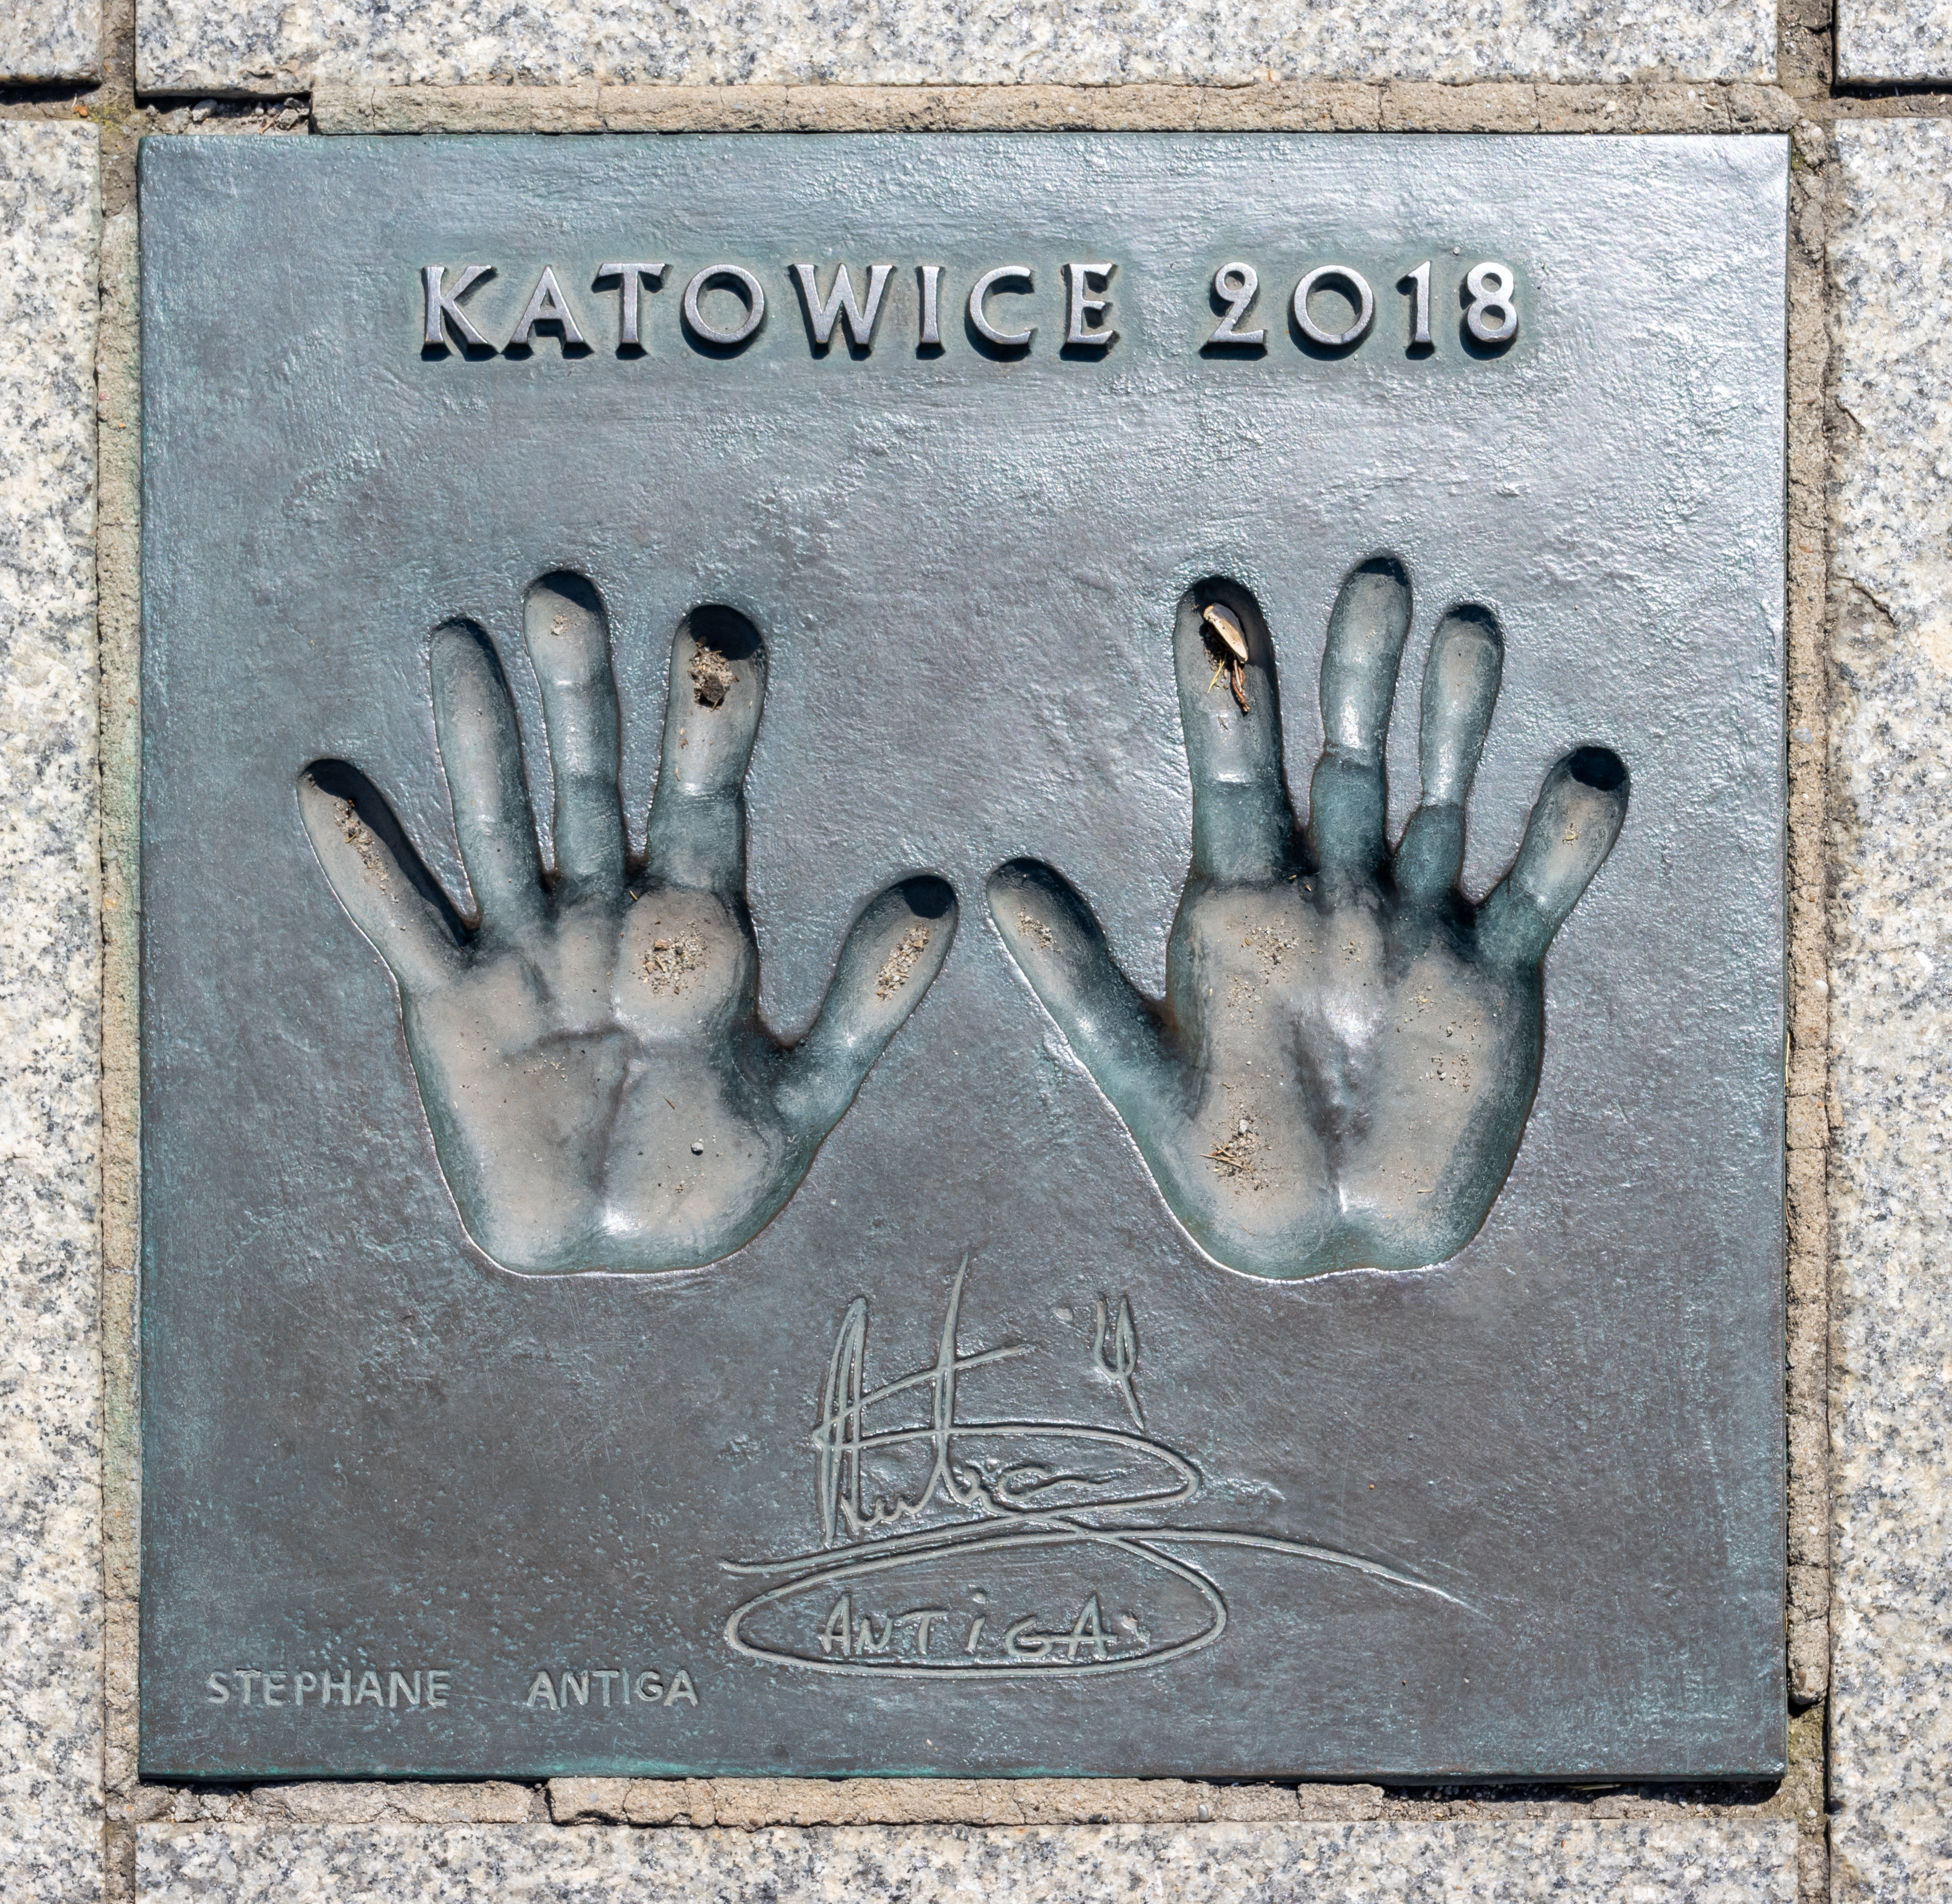
Signature of: stéphane antiga